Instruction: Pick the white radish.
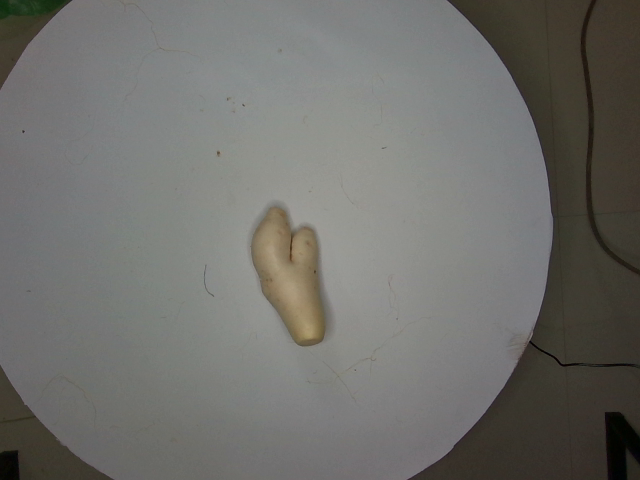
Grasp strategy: vertical